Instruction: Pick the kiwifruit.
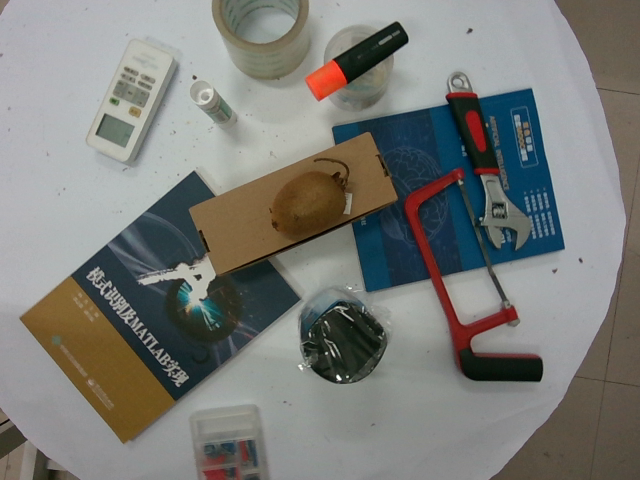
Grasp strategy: vertical